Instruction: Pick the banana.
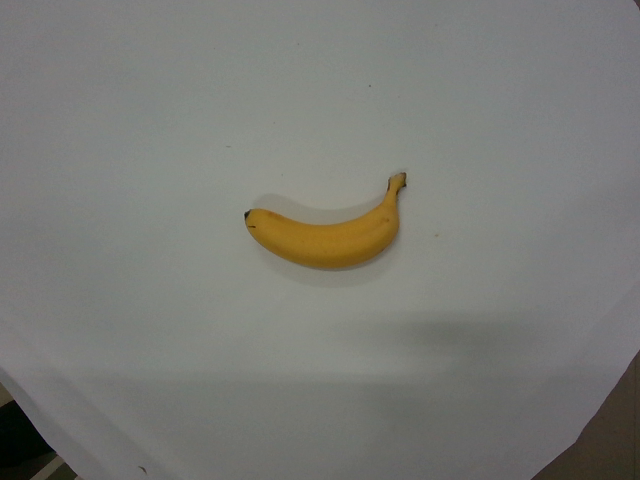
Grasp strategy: vertical